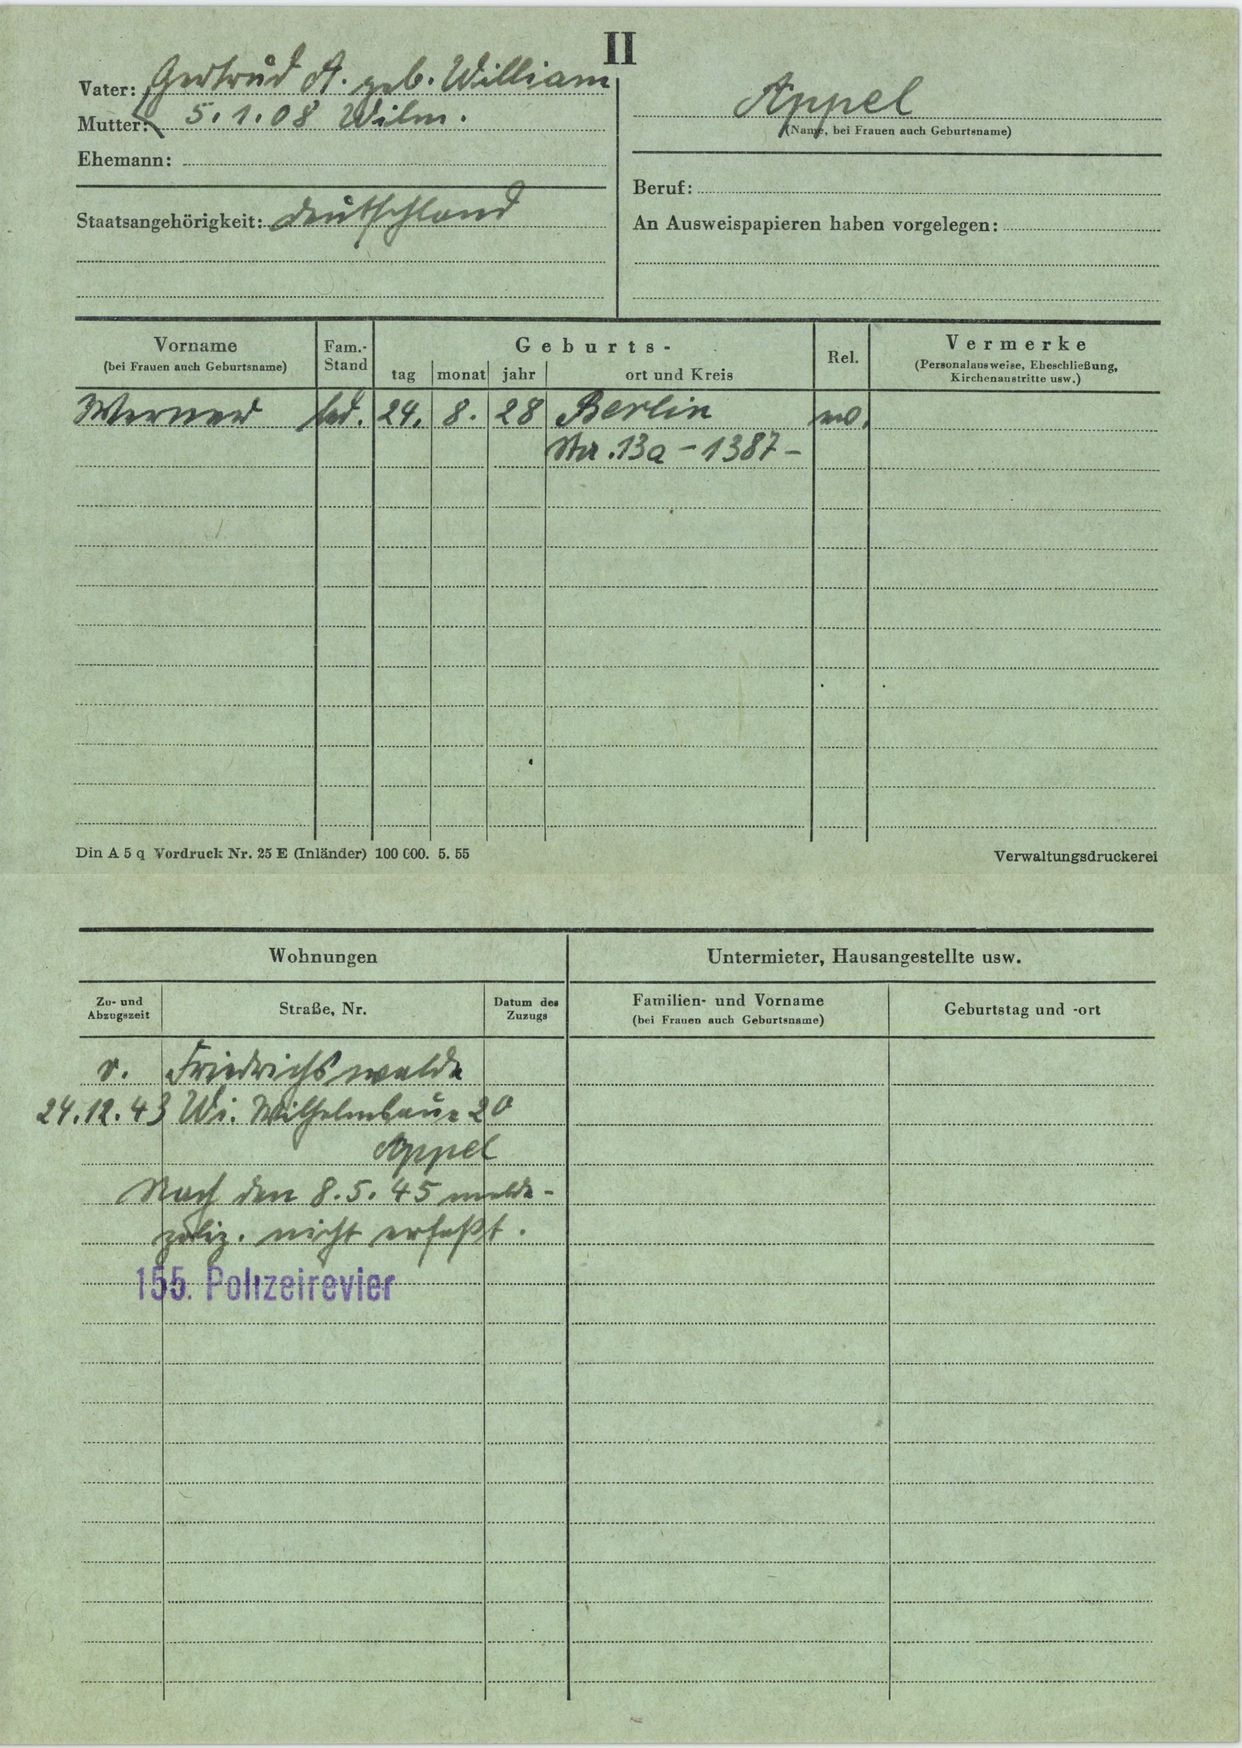
Appel